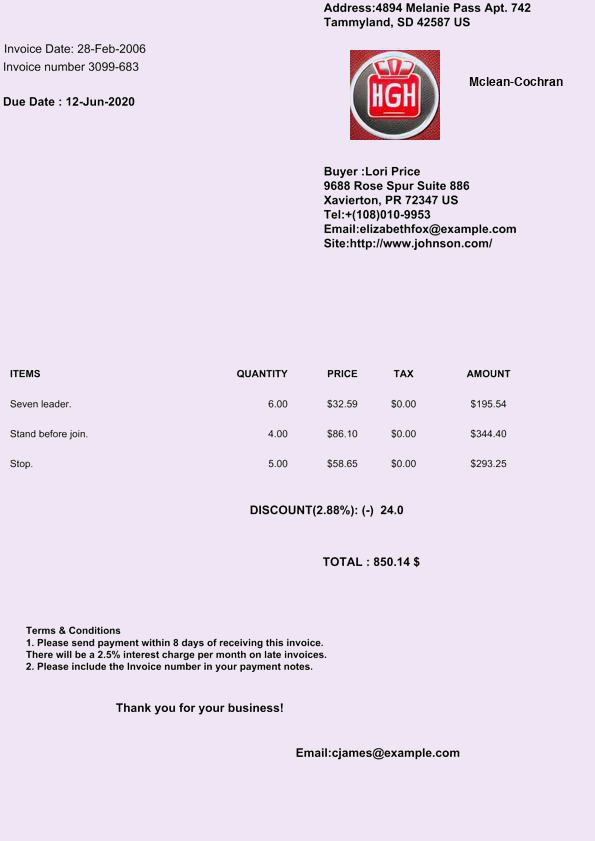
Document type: Invoice